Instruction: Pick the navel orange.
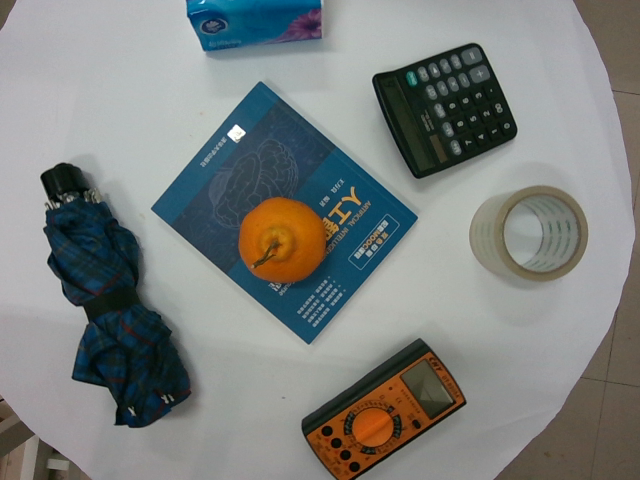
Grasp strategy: vertical